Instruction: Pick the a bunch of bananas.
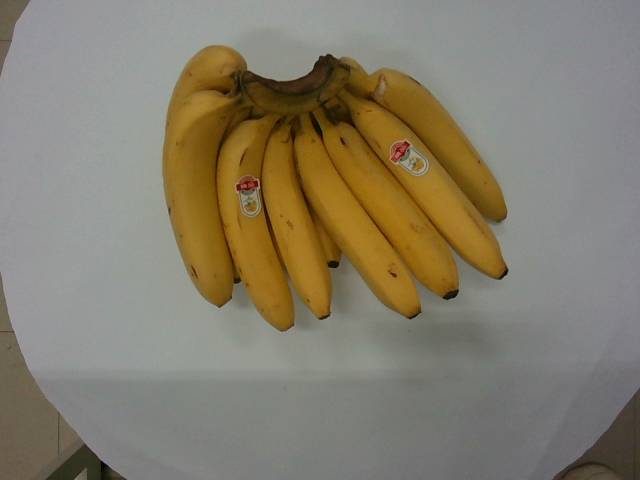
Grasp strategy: vertical